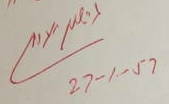
Signature of: gershon agron